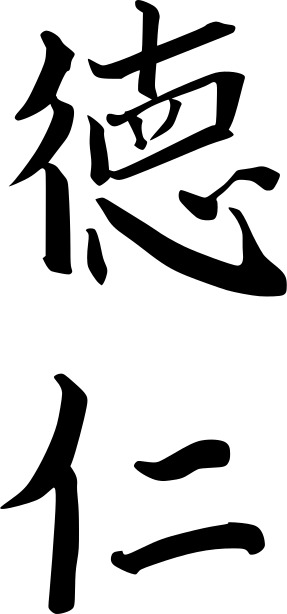
Signature of: naruhito